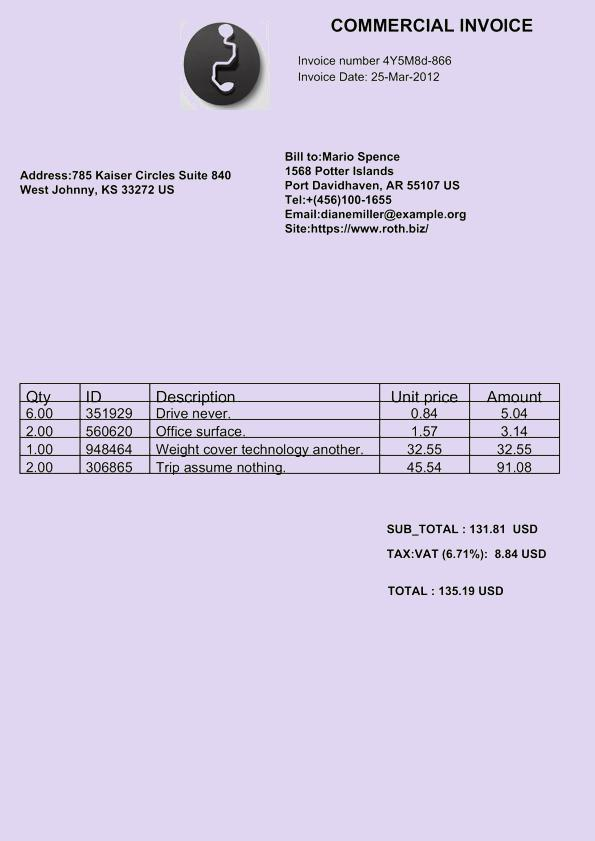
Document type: Invoice